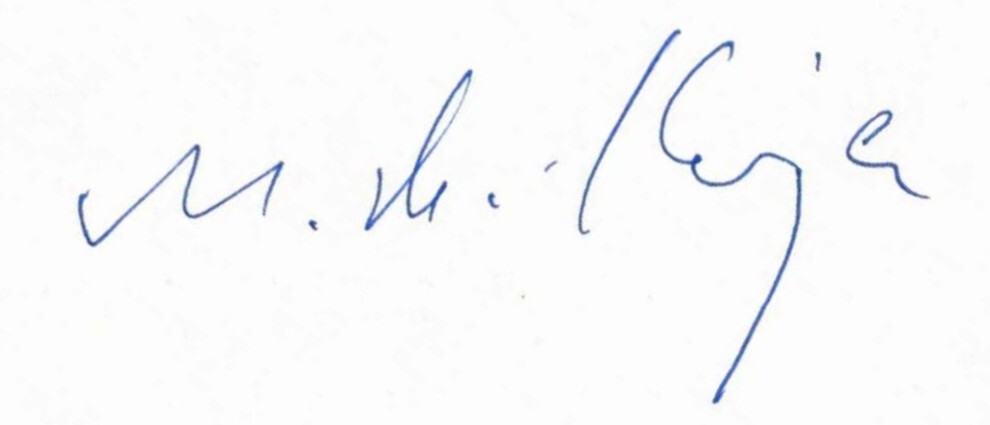
Signature of: michael eigen